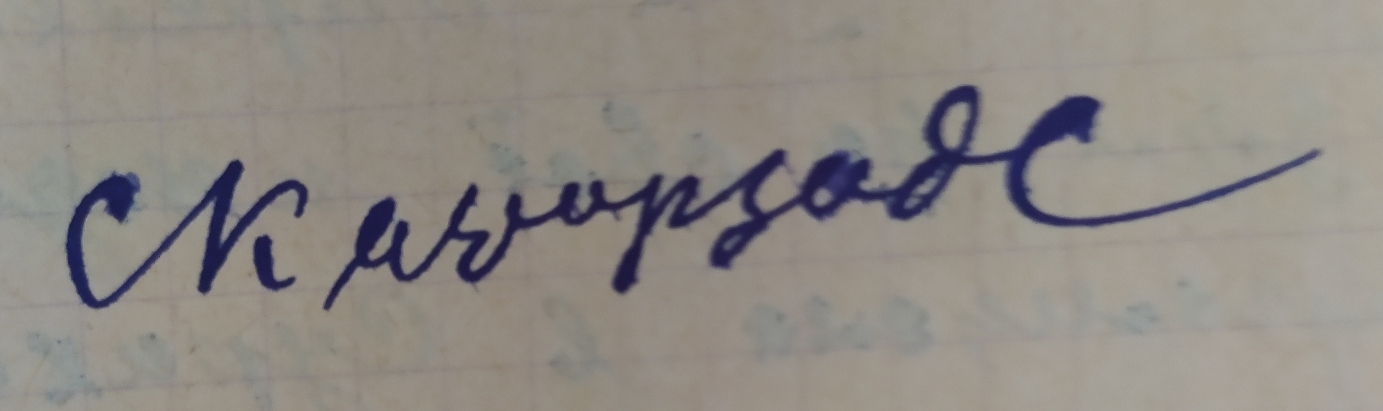
Signature of: q42953624